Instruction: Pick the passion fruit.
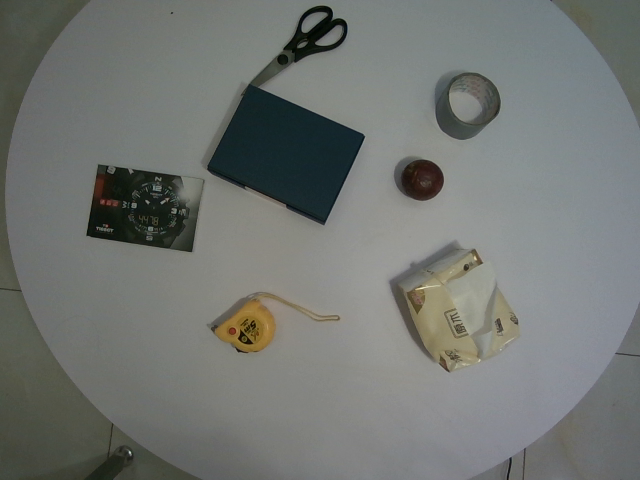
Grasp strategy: vertical